Question: What do the imaging results show?
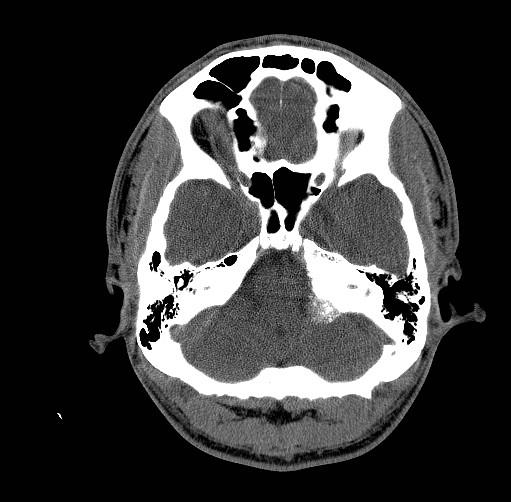
Answer: The imaging shows Multiple MR images demonstrate a dumb-bell-shaped mass at the level of the left jugular foramen, fairly isointense to brain on both T1 and T2 weighted images, which demonstrate homogeneous enhancement on T1-weighted images obtained after the IV administration of gadolinium-DTPA contrast material.  It has mass effect on the underlying medulla.  It also has thickened, enhancing, "dural tail."

Non-contrast CT images demonstrate fairly diffuse calcification throughout the mass. Non-contrast CT images demonstrate fairly diffuse calcification throughout the mass..